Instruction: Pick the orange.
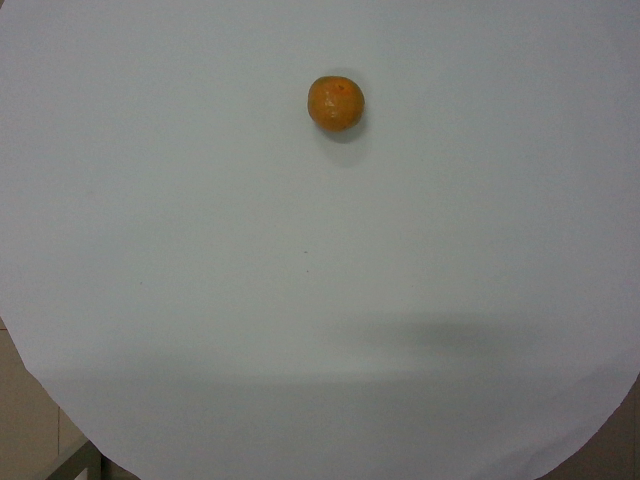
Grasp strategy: vertical